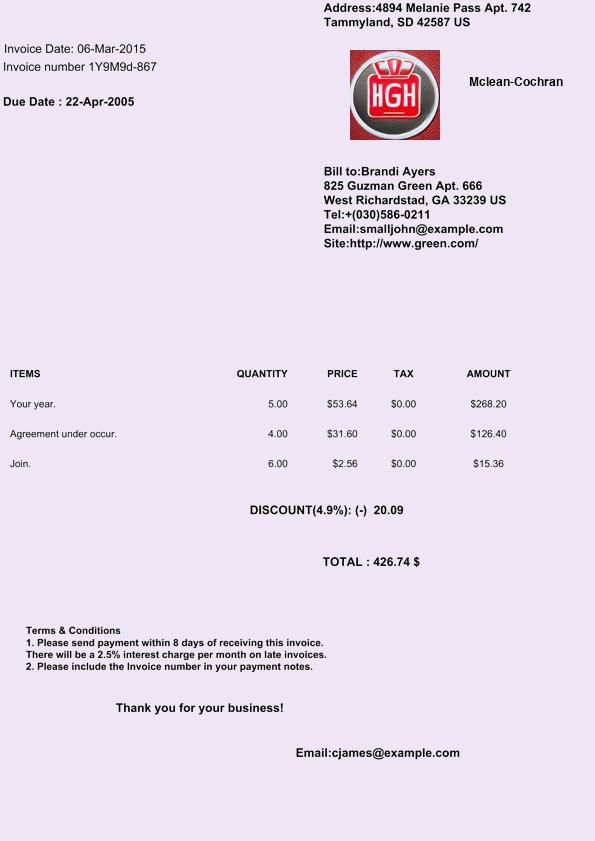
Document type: Invoice